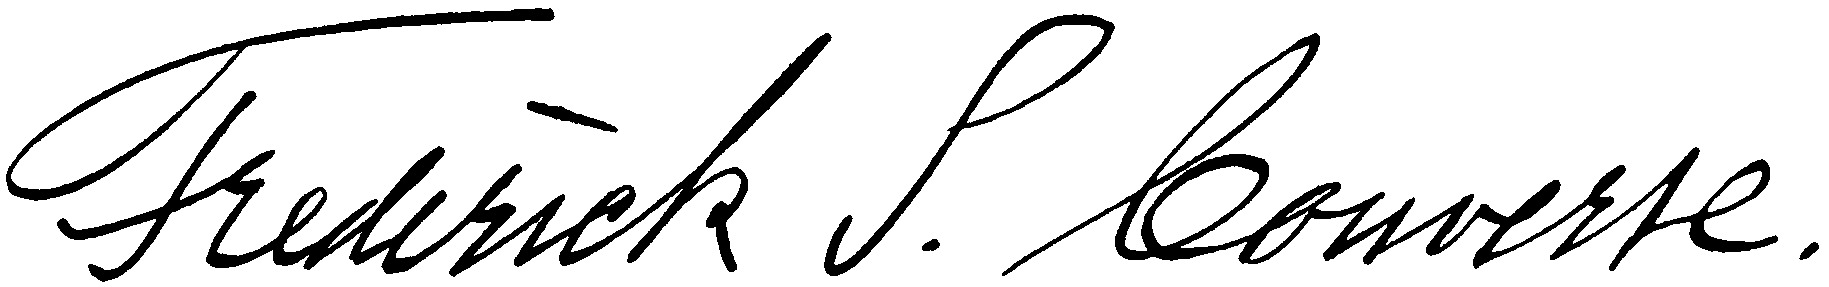
Signature of: frederick converse